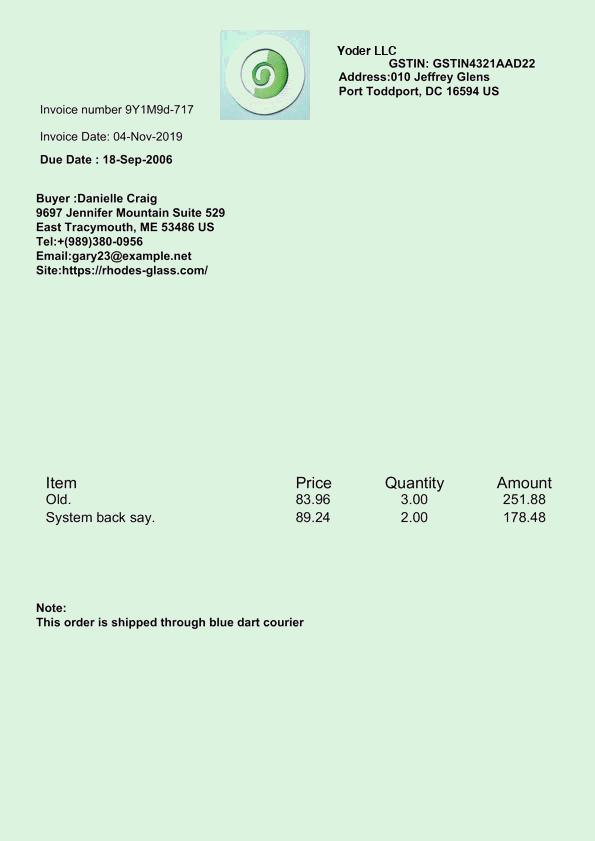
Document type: Invoice